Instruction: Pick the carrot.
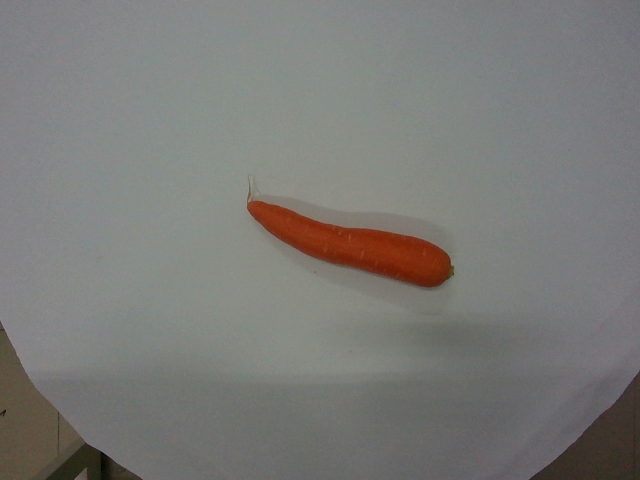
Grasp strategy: vertical